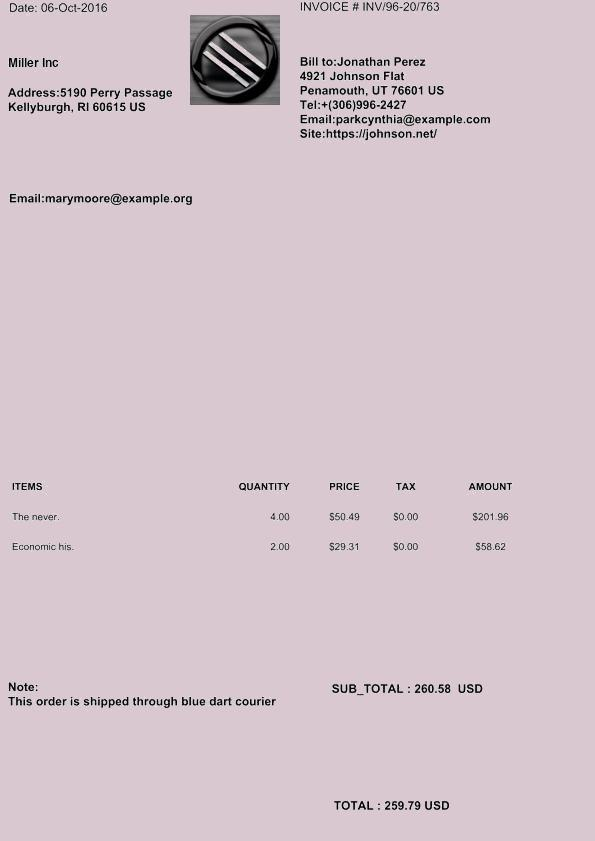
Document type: Invoice